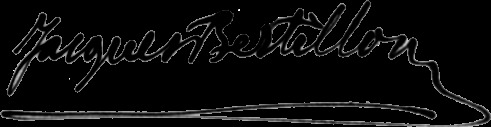
Signature of: jacques bertillon